Question: What is the suspected problem?
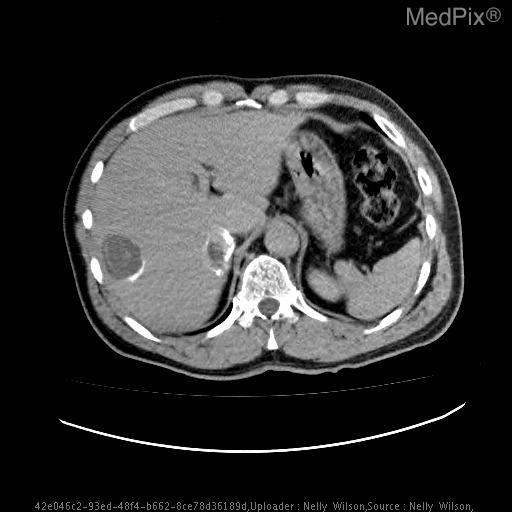
Answer: The findings suggest Incidentally found on CT are two well-defined cysts with thin calcified rim in the posterior right hepatic lobe.  Serpentine calcifications are noted within the matrix of one of the cysts.. There are two well-defined cysts with calcified rims in the posterior right hepatic lobe.  Serpentine calcifications are noted within the matrix of one of the cysts.. The patient might have a history of Injured in motor vehicle accident with comminuted tibial plateau fracture.  Abdomen/pelvis CT imaging included in trauma work-up..